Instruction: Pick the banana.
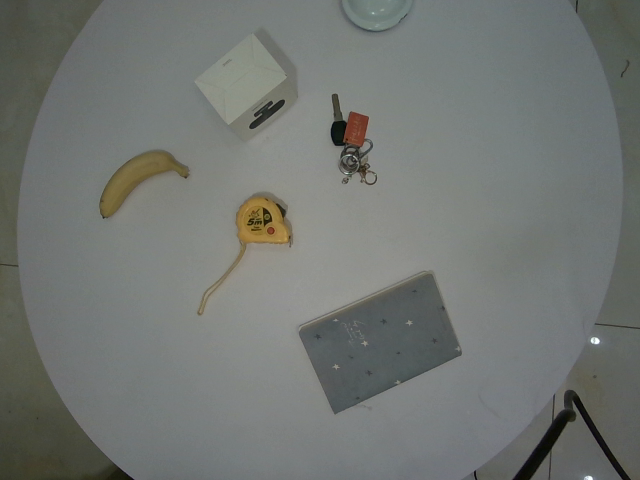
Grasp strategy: vertical